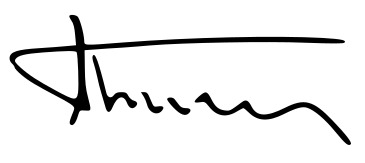
Signature of: akis tsochatzopoulos